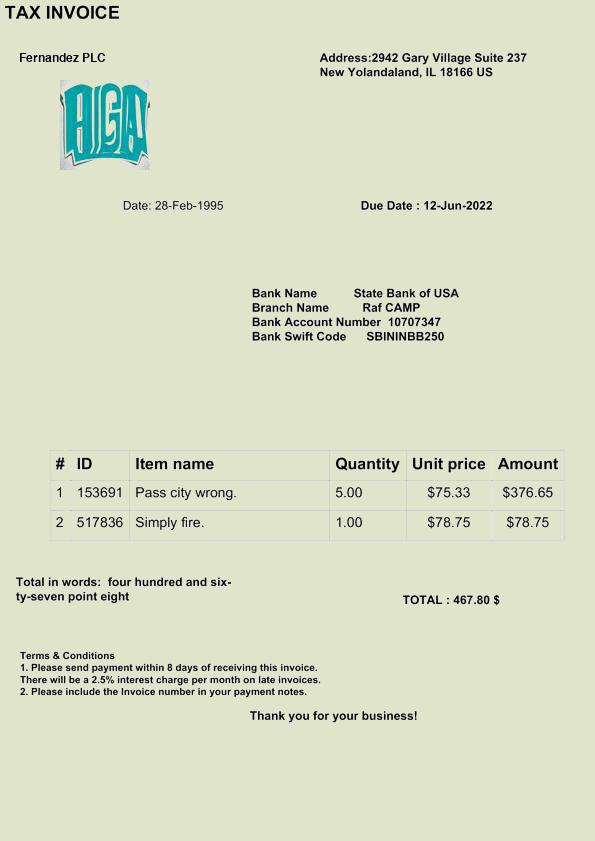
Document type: Invoice